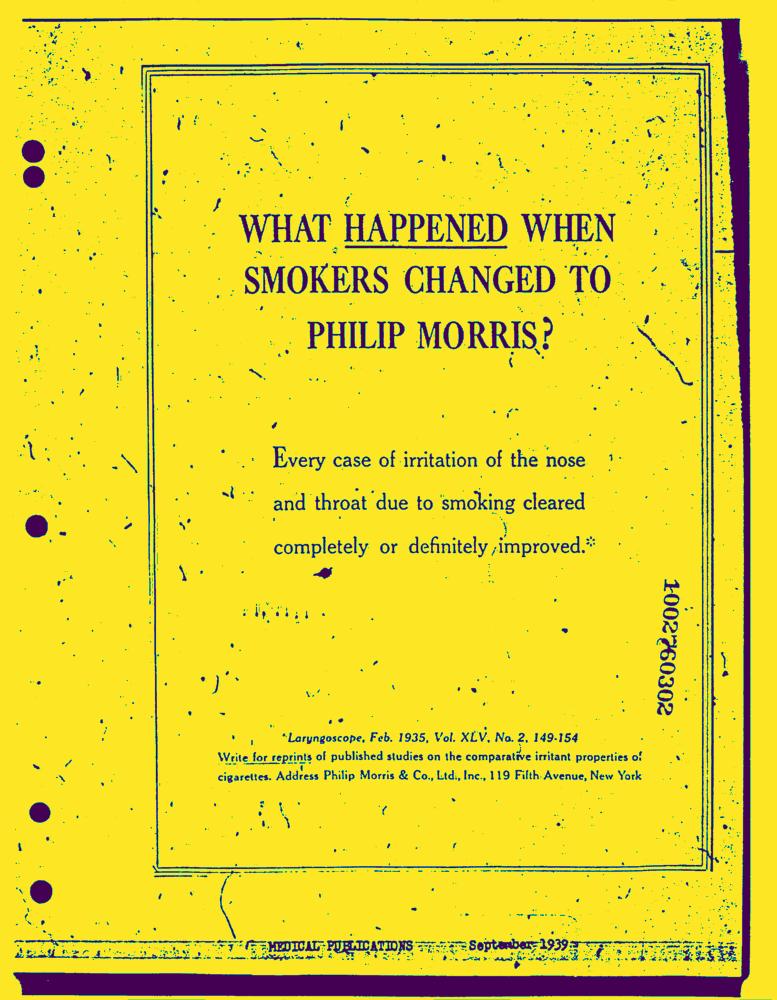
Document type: AD